Question: What is the assessed value of the property as noted in the document?
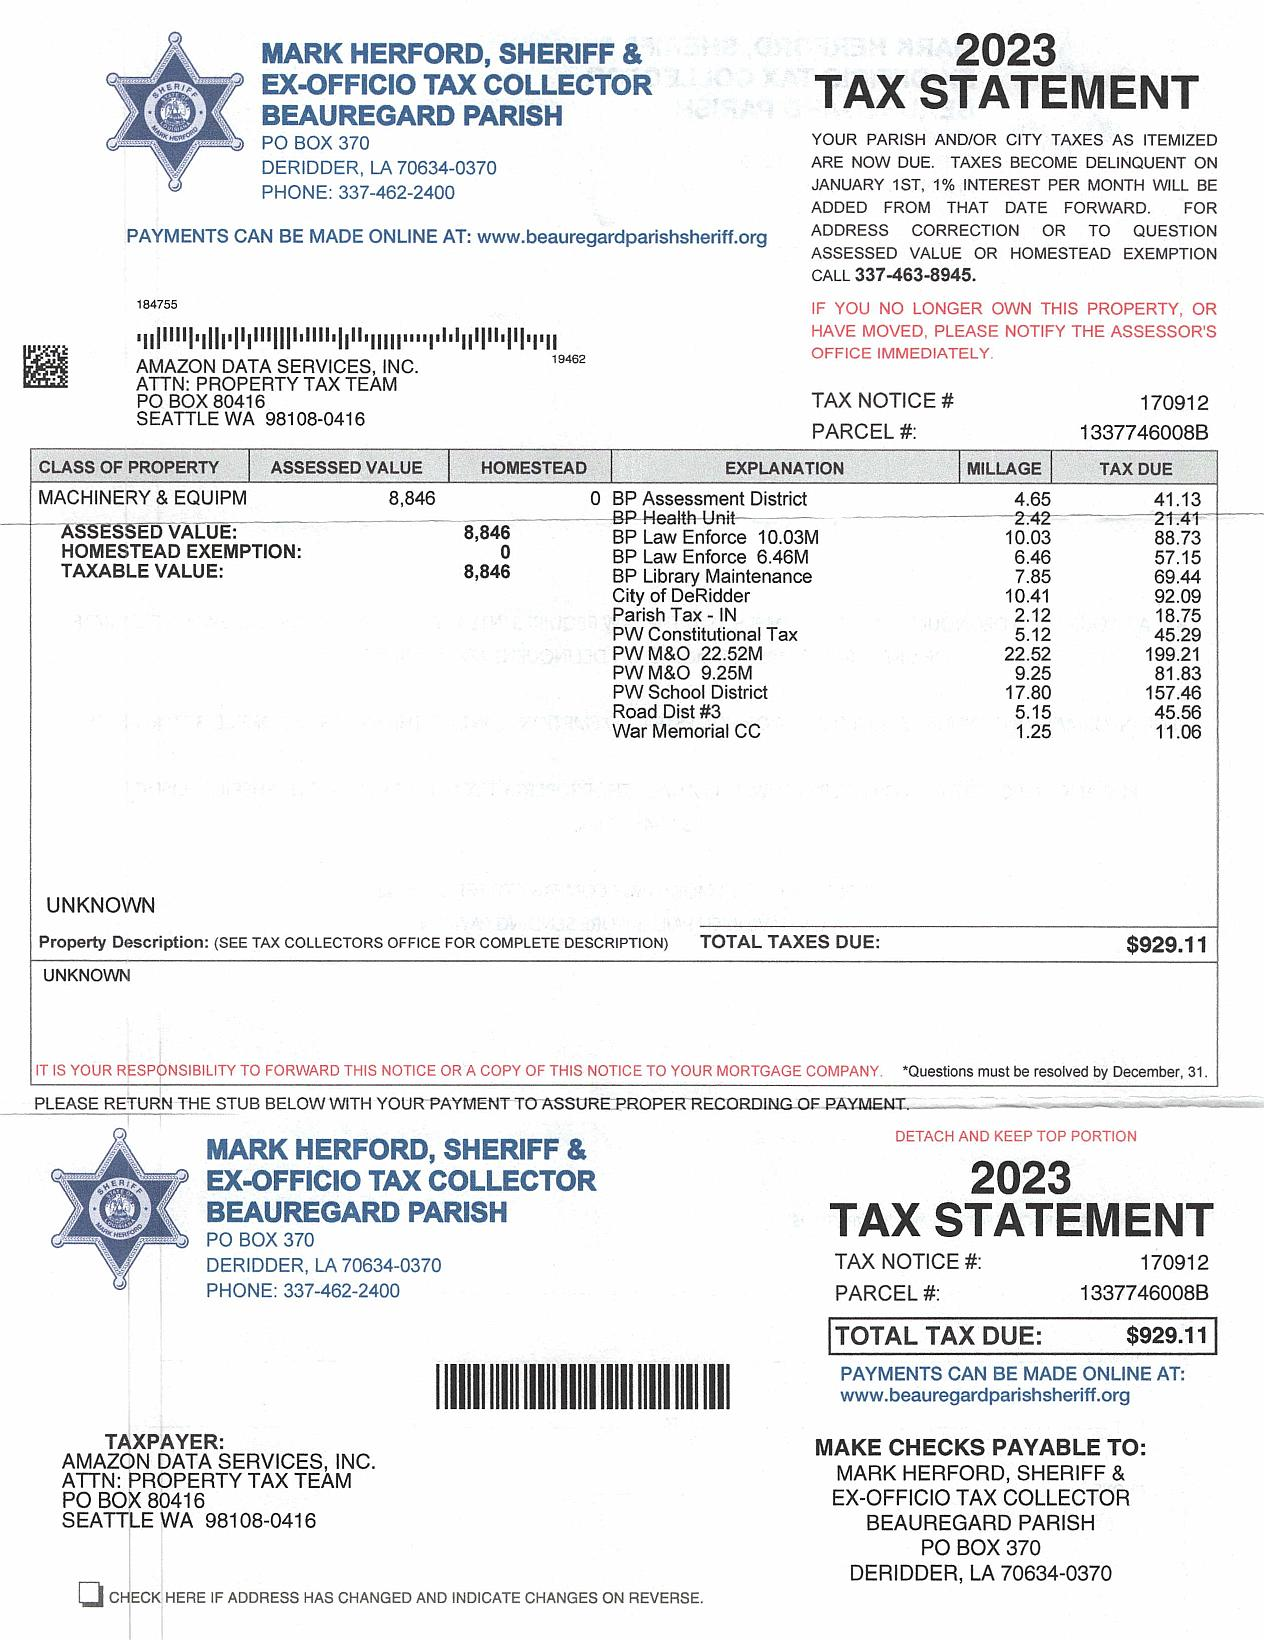
Answer: "8,846"